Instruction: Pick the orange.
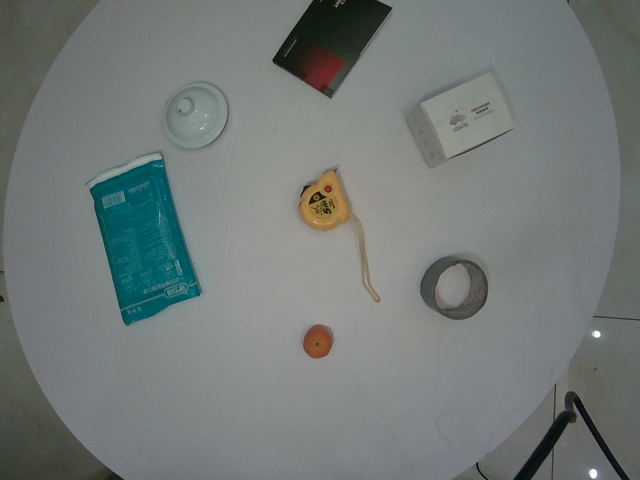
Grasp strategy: vertical